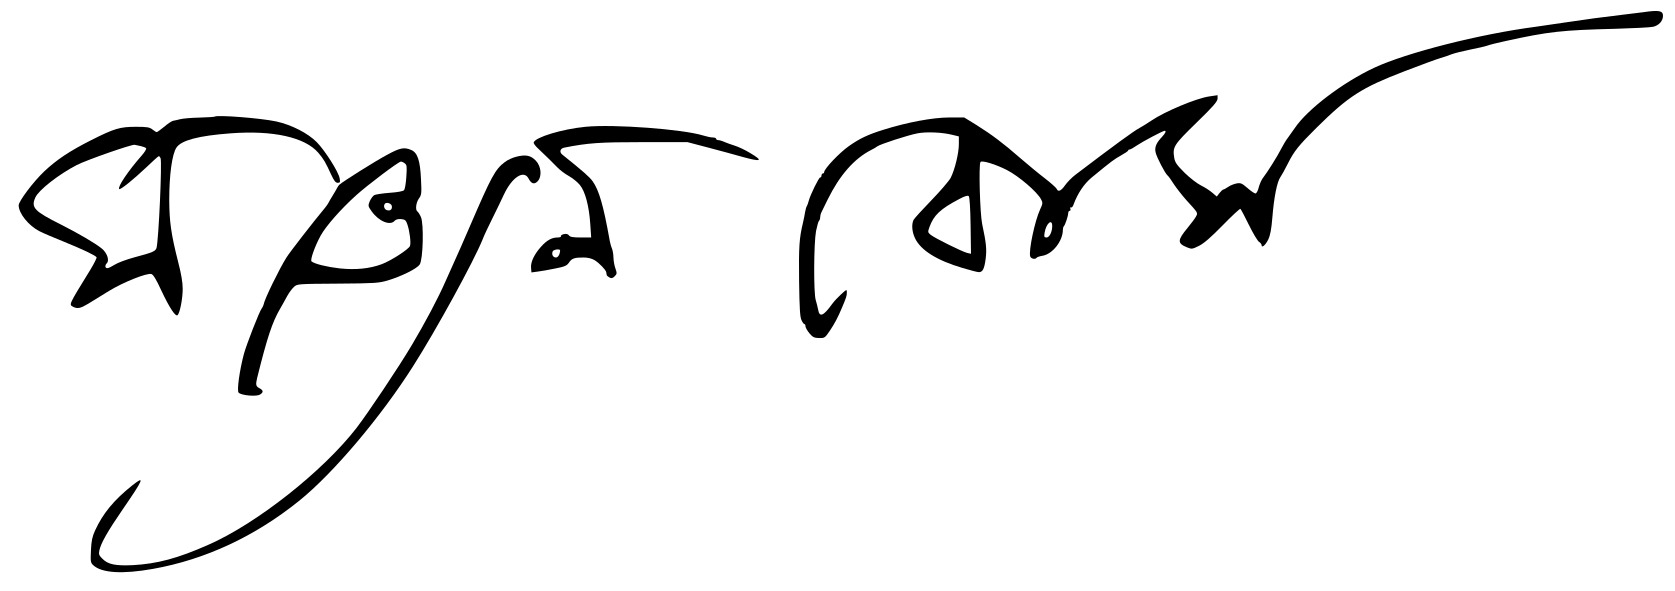
Signature of: satyendra nath bose